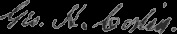
Signature of: george henry corliss